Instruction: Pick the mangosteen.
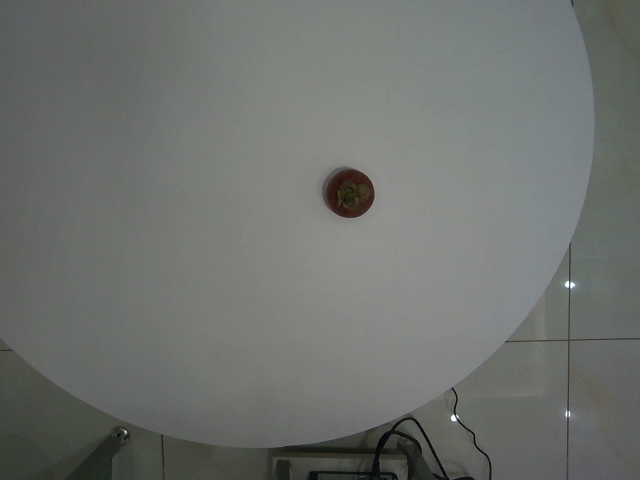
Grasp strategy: vertical